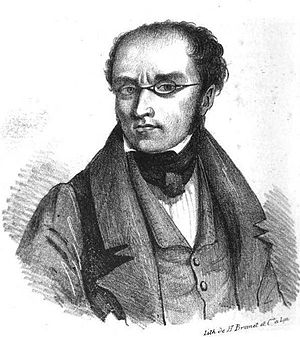
"""Michel (de Bourges)""."